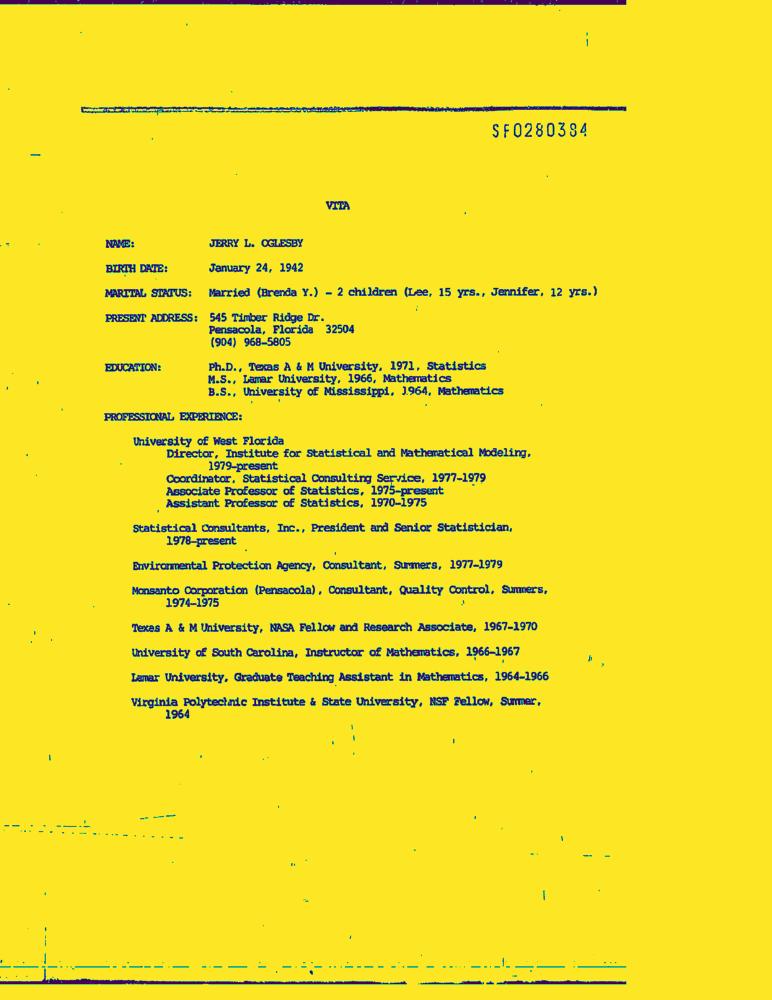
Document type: Resume-Doc